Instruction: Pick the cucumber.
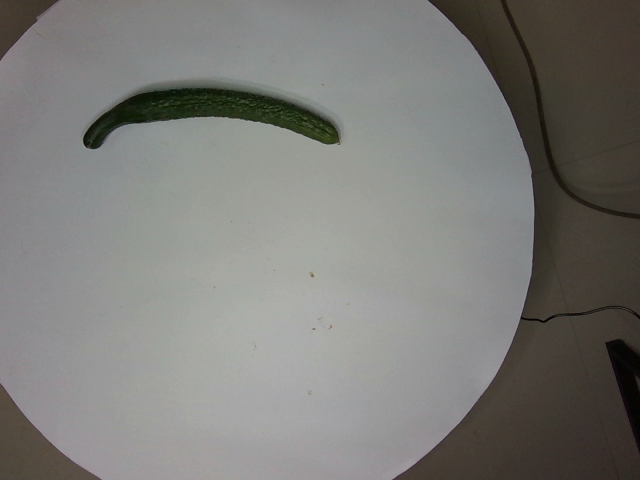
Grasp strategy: vertical